Question: What was observed in the imaging?
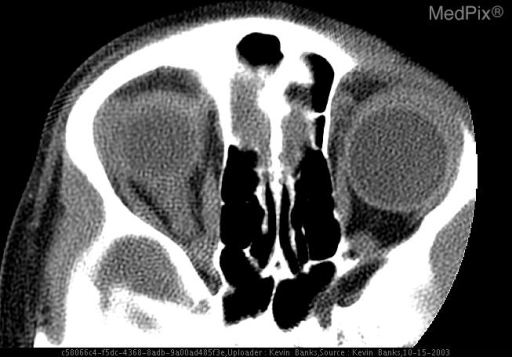
Answer: The imaging shows CT of the orbits shows asymmetry of the optic nerves with the right optic nerve enlarged when compared to the left. Subsequent MRI evaluation of the orbits demonstrates enlargement of the right optic nerve with associated abnormal increased T2 signal intensity and enhancement on post-gadolinium series extending from globe to just anterior to the optic chiasm. Enhancement of the intraorbital fat adjacent to the nerve is also present. The remainder of the optic pathways are normal (not shown). Axial CT of the orbits demonstrates enlargement of the right optic nerve (best appreciated when compared with the asymptomatic left optic nerve) with  adjacent fat stranding..